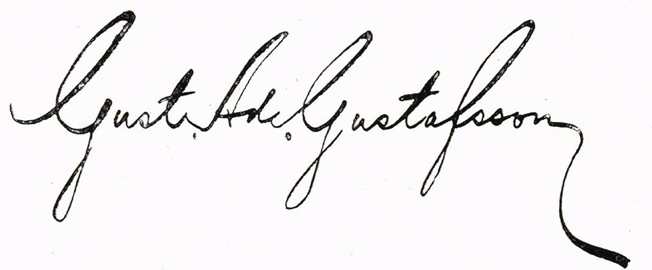
Signature of: gustaf gustafsson i älvsered